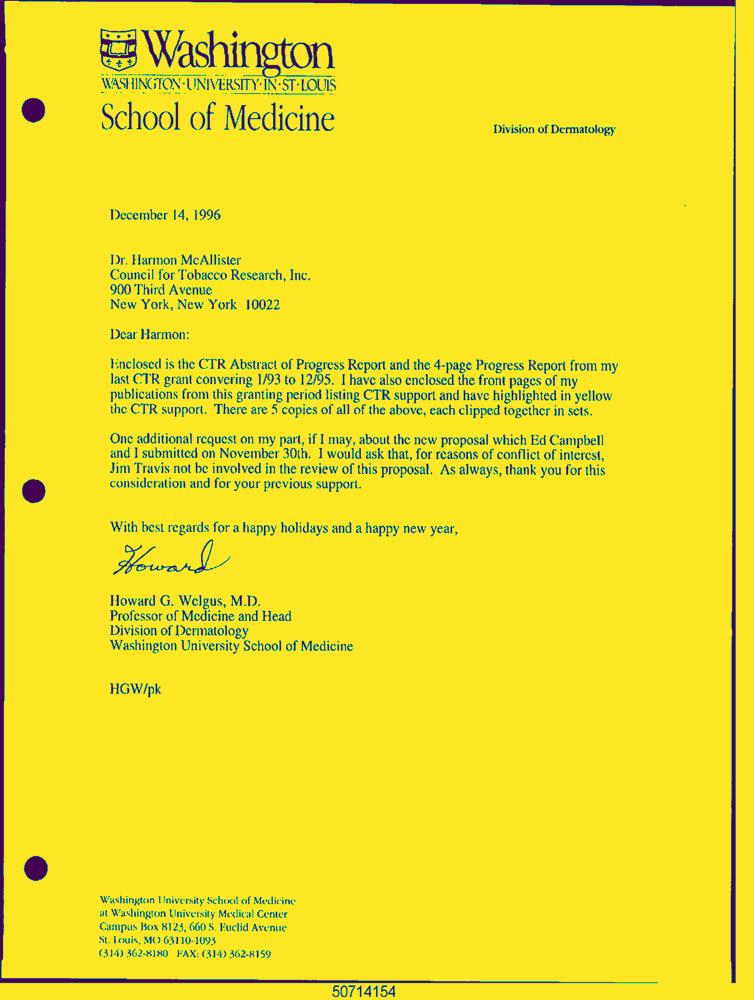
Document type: Letter-Doc